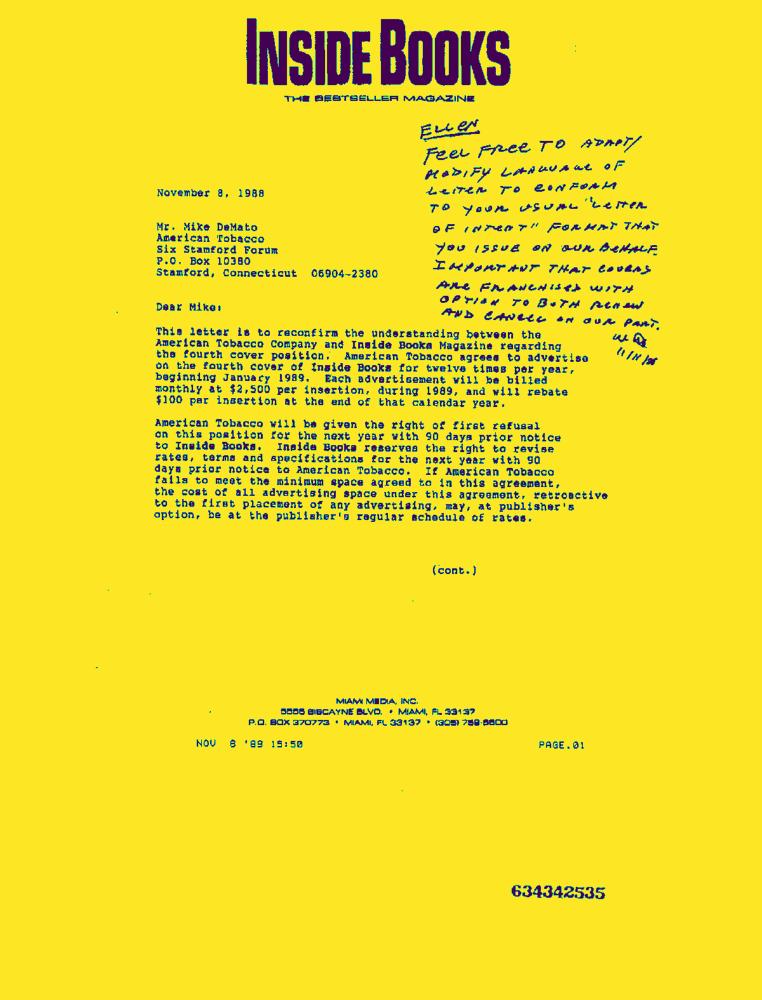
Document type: Letter-Doc